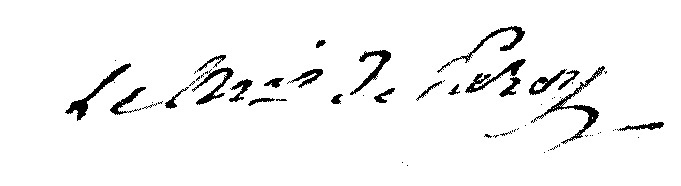
Signature of: guy le gentil de paroy